Question: What could the diagnosis suggest?
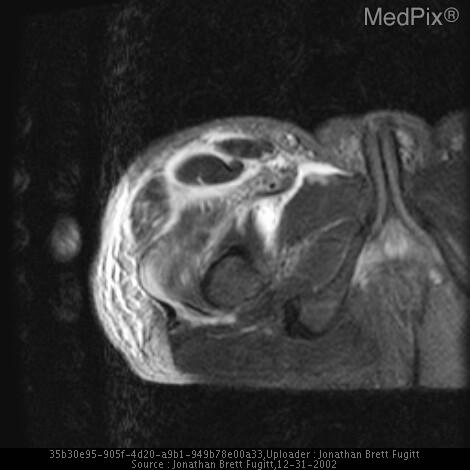
Answer: The possible diagnosis includes Necrotizing fasciitis
Cellulitis
Hemorrhage
Myositis
Large DVT.